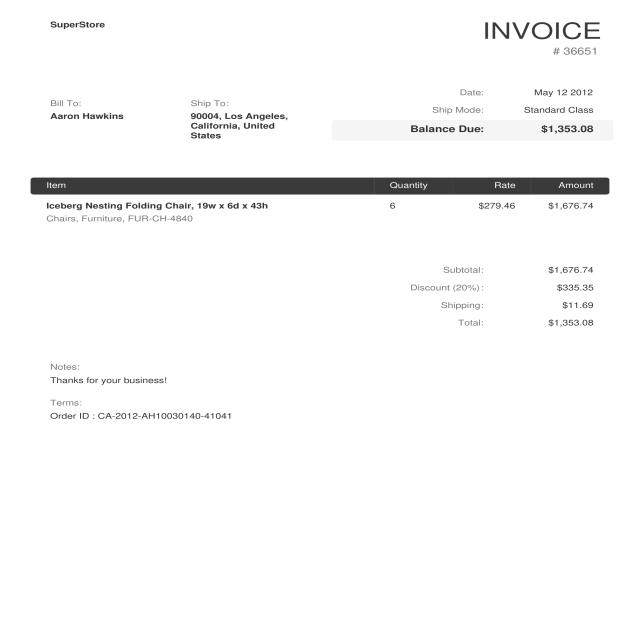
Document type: Invoice